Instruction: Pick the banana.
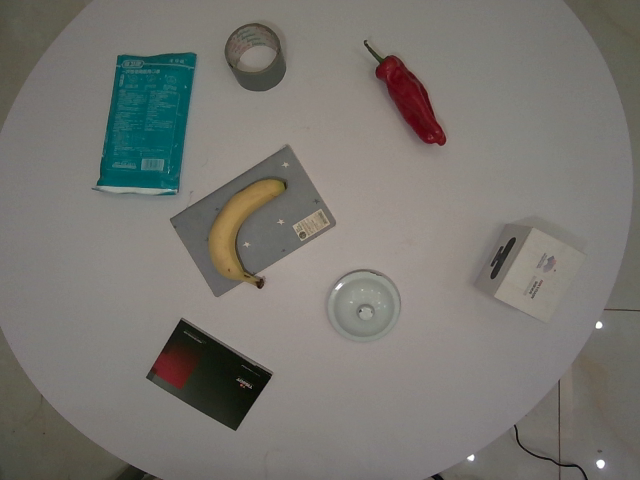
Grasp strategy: vertical